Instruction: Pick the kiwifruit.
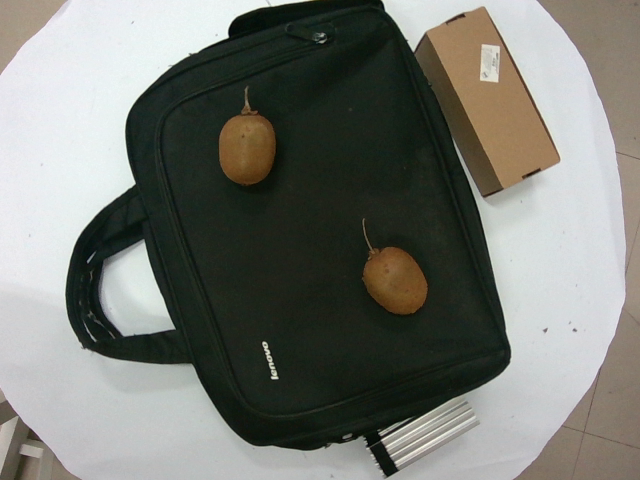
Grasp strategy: vertical